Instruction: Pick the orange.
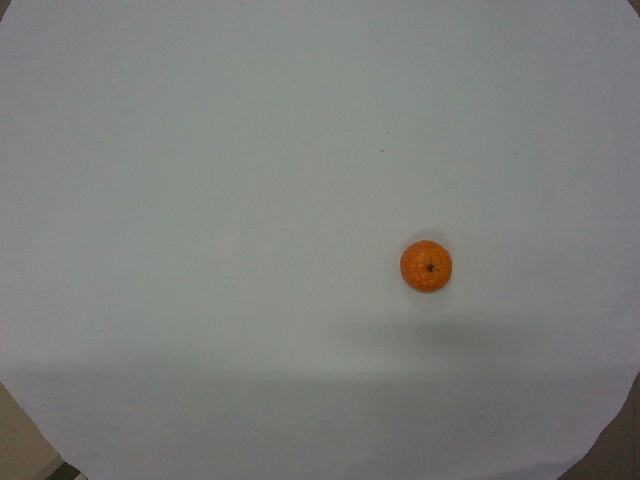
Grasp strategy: vertical